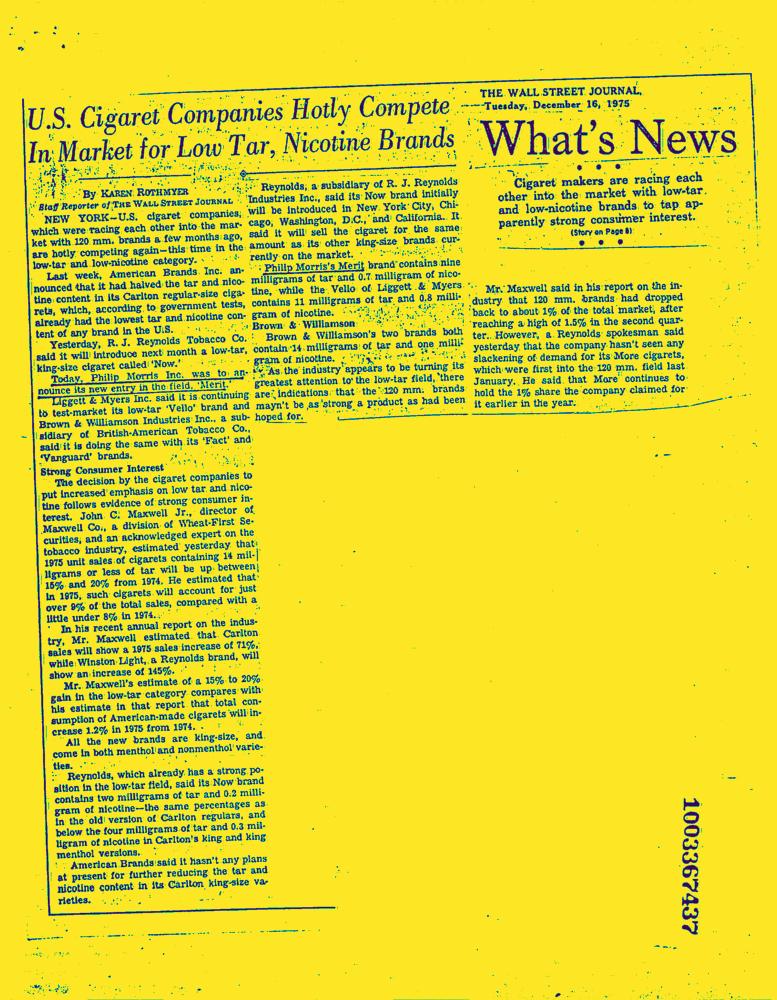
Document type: News-Article